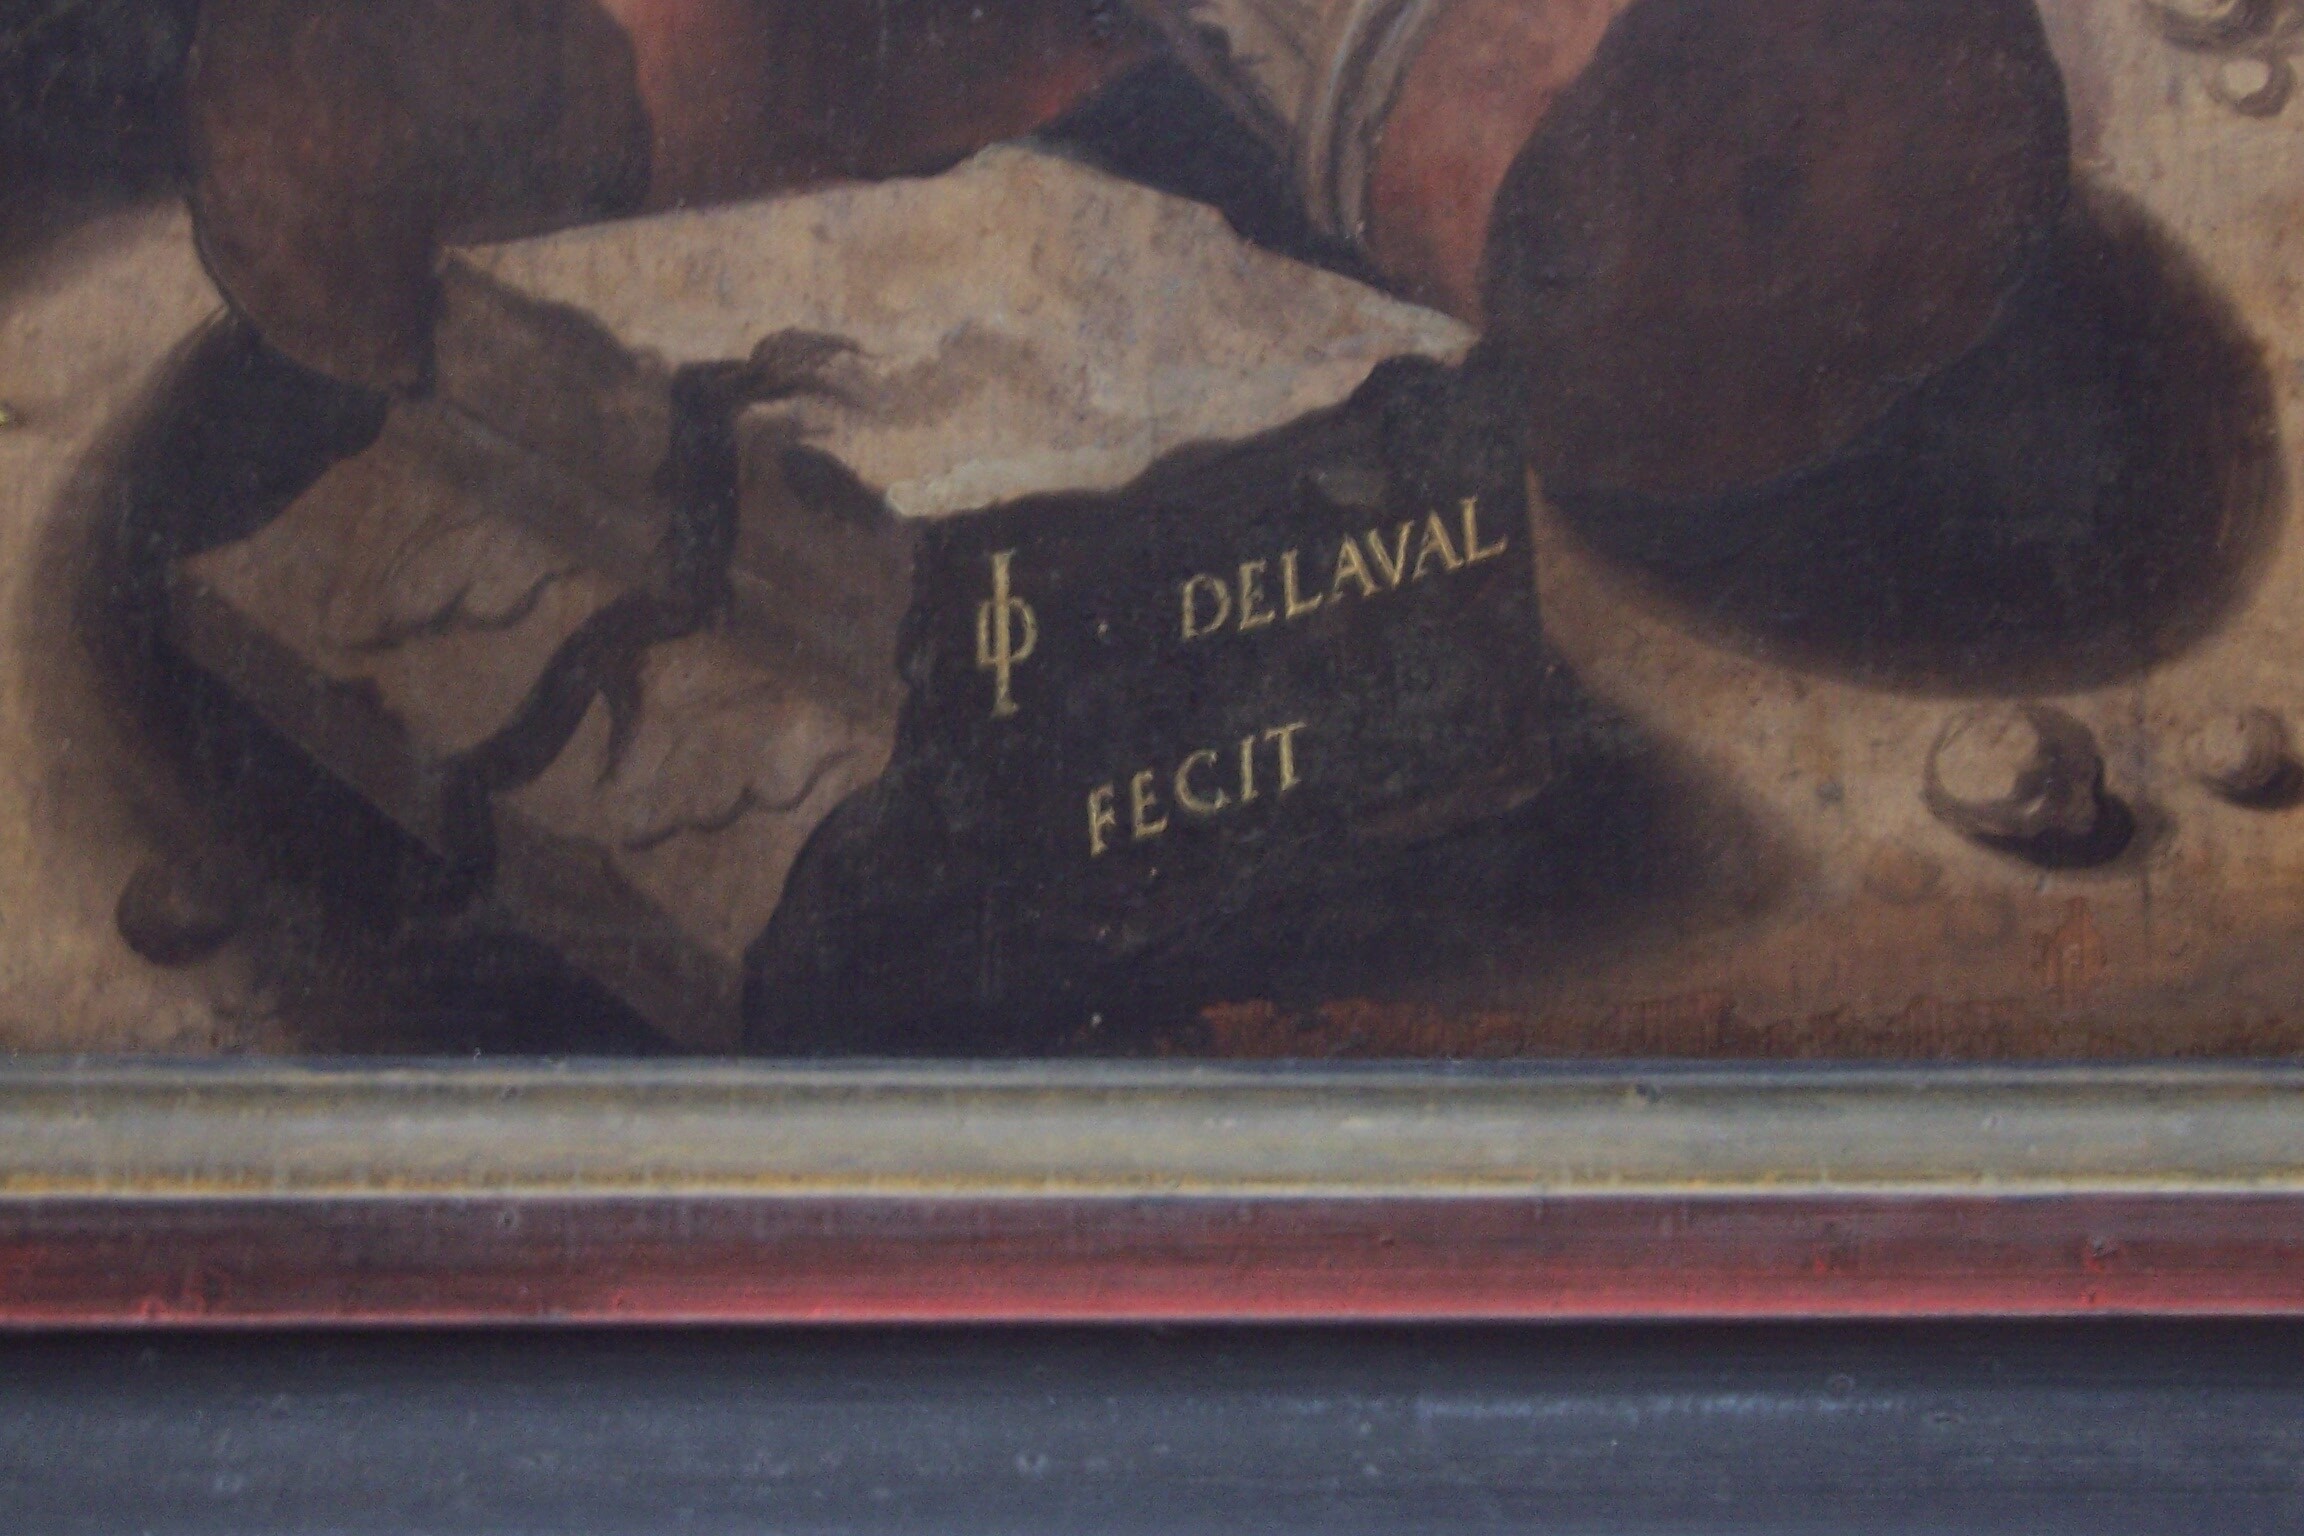
Signature of: jost de laval